Question: What is the potential diagnosis?
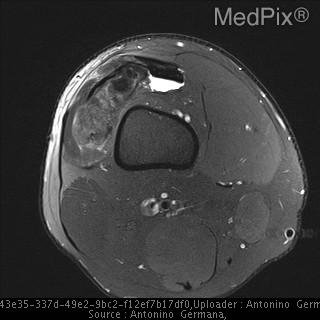
Answer: The possible diagnosis includes >> Gout
>> Pigmented villonodular synovitis
>> Pseudogout
>> Tumor
>> Uric acid nephropathy
>> Rheumatoid arthritis
>> Sarcoidosis
>> Amyloidosis.